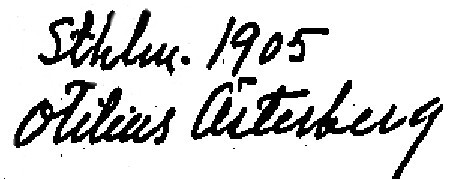
Signature of: otilius sehlstedt